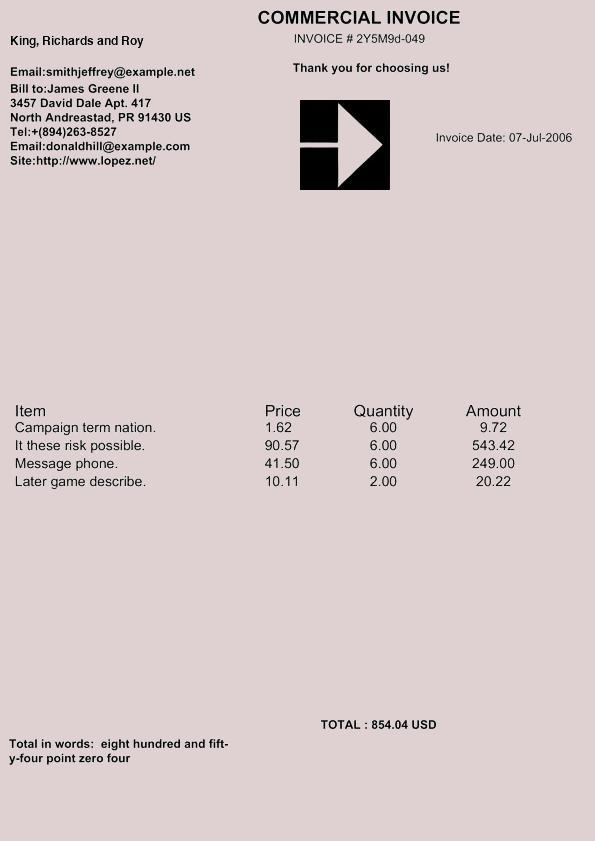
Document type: Invoice